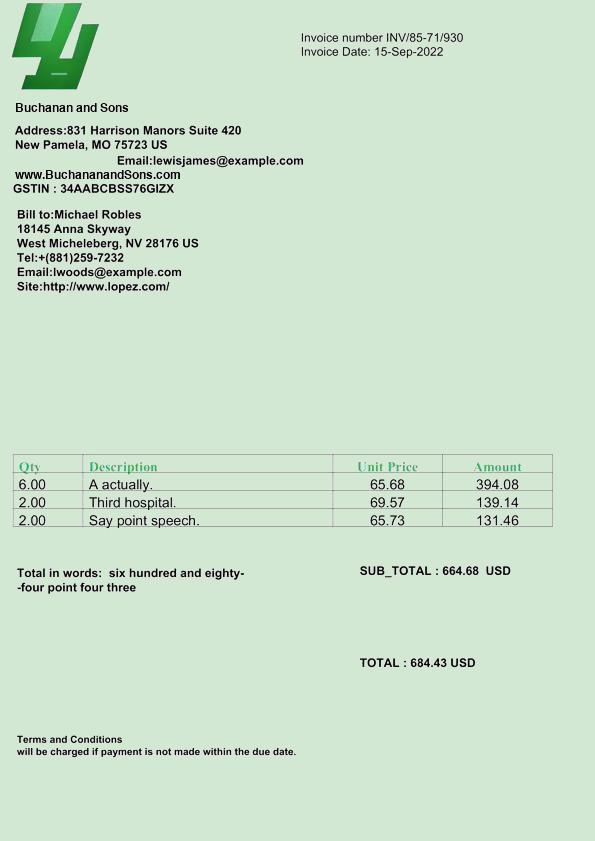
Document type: Invoice